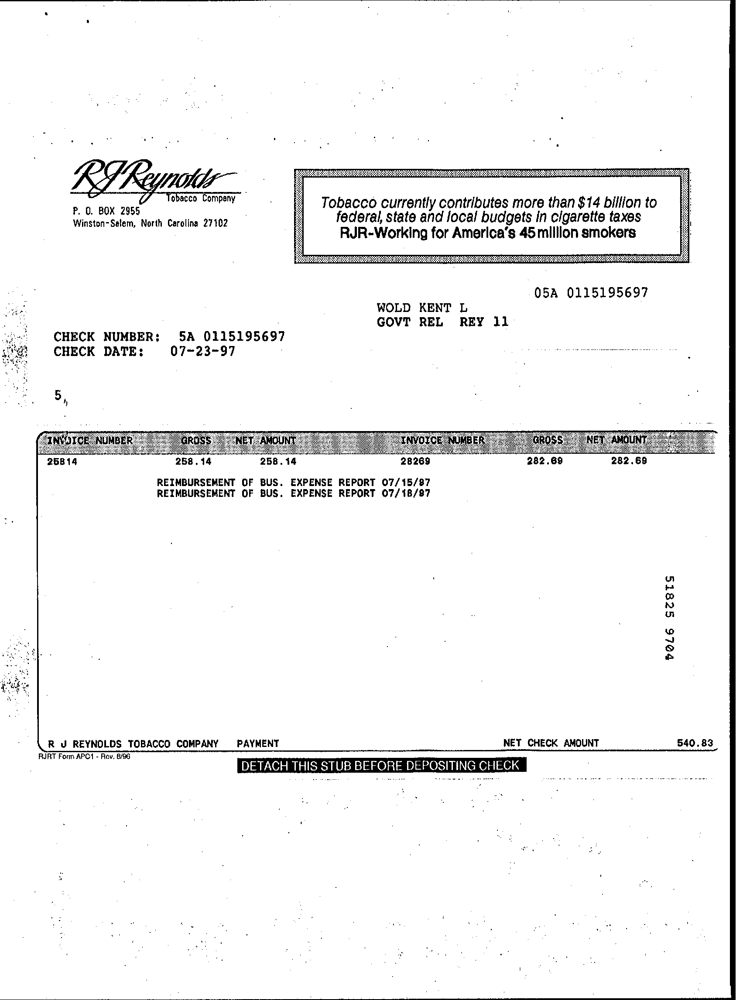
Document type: Invoice